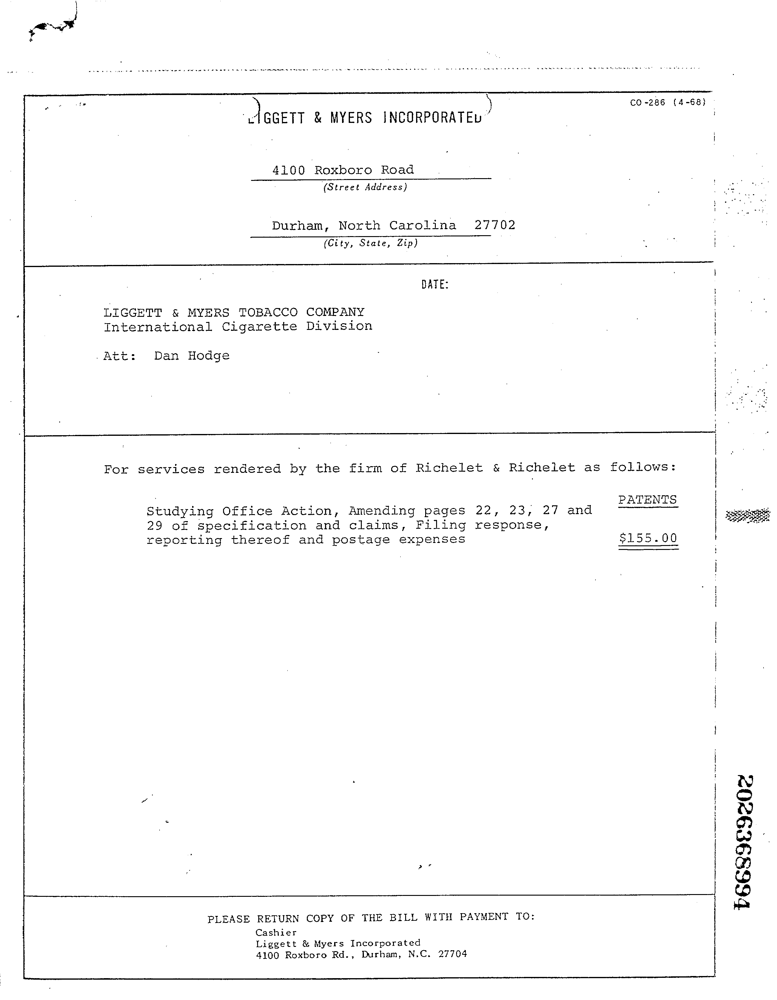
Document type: Invoice